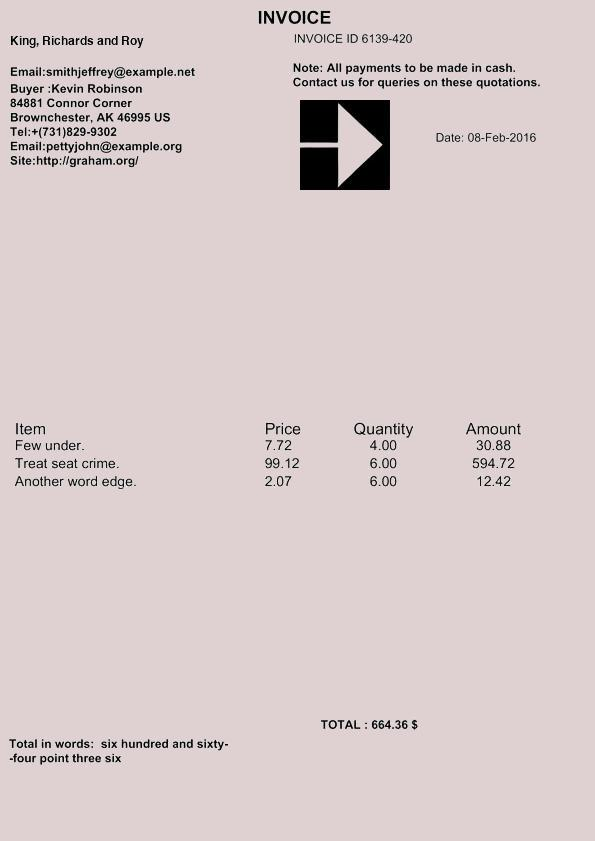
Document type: Invoice